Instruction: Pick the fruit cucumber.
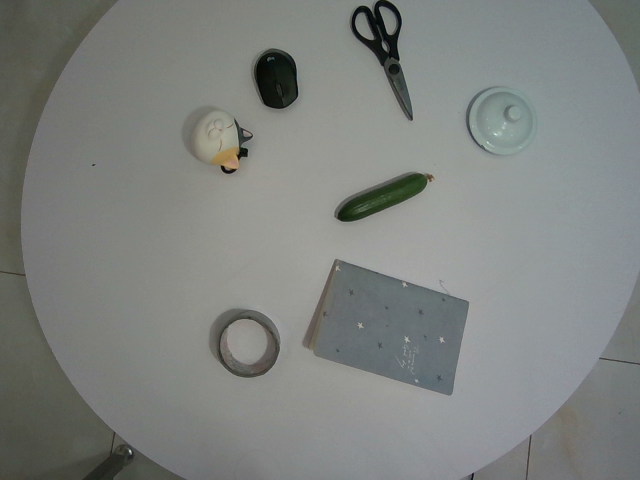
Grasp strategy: vertical